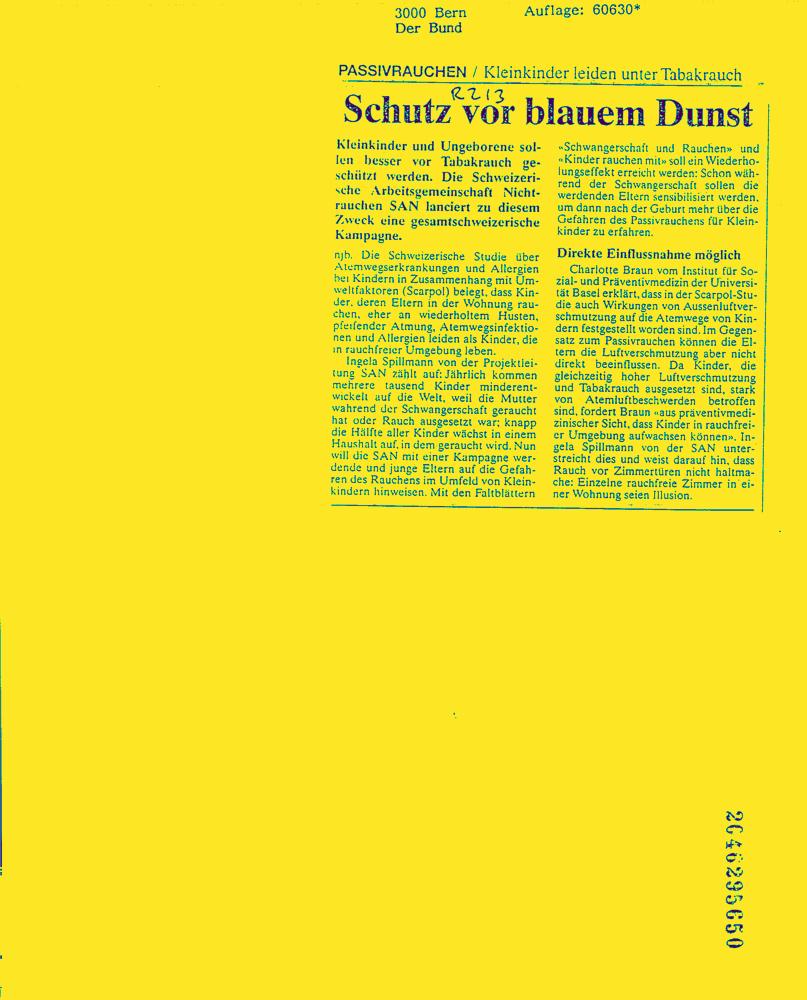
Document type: News-Article